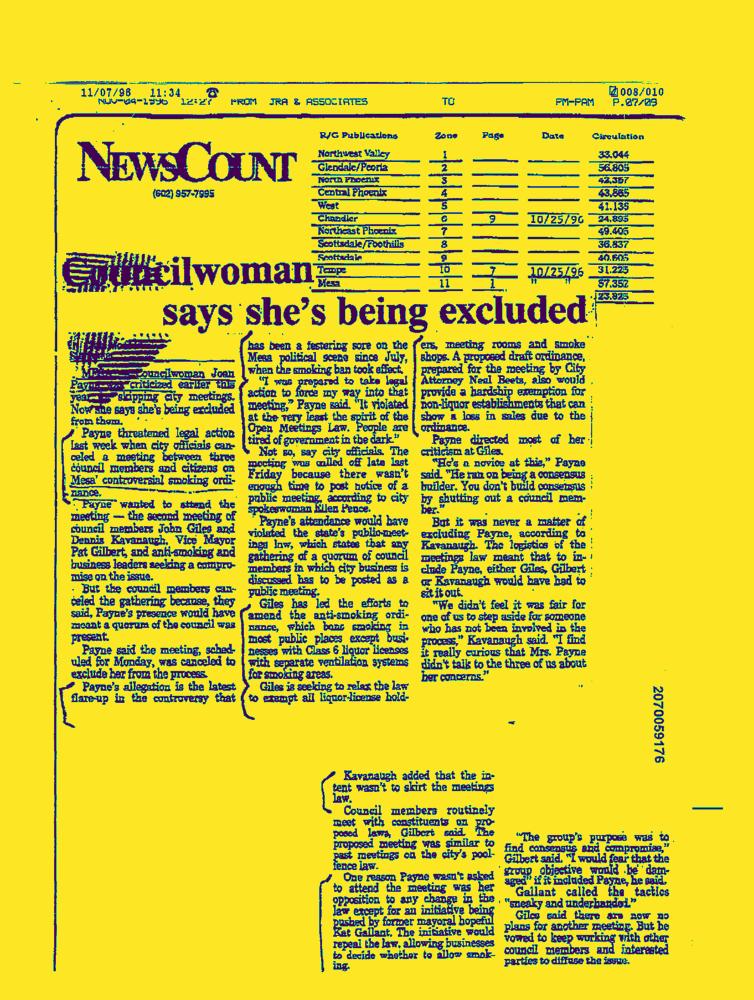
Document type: News-Article